Question: What is the suspected problem?
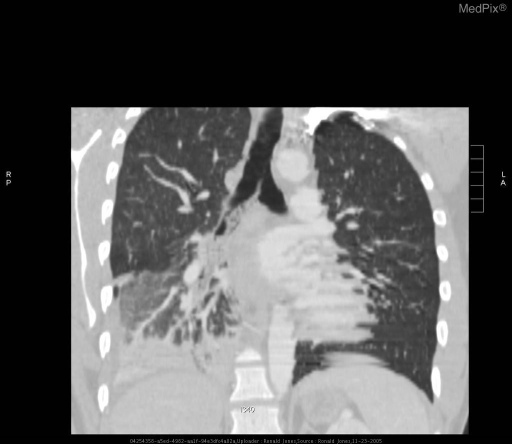
Answer: The findings suggest There is a large loculated mucous plug within the right main stem bronchus, from the level of the carinaand extending into the bronchus intermedius and its branching airways within the right lower lobe to affect mostly the basal segment of the right lower lobe.  There is consolidation in the medial basal and posterior basal segments of the right lower lobe with associated pleural fluid collection.. There is a large mucous plug within the right main stem bronchus at  the level of the carina and extending into the bronchus intermedius and its branching airways within the right lower lobe.  This is mostly affecting the basal segment of the right lower lobe.  There is consolidation in the medial basal and posterior basal segments of the right lower lobe with associated pleural fluid collection.  There is mild dependent atelectasis of the left lower lobe posterior segment.. The patient might have a history of 26 y/o man with traumatic brain injury had oxygen saturation decrease to mid 80’s which would not correct with O2 by face mask..